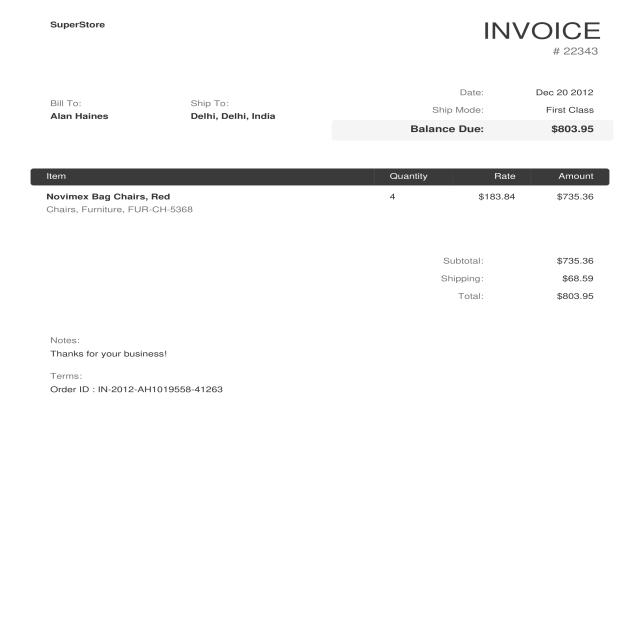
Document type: Invoice